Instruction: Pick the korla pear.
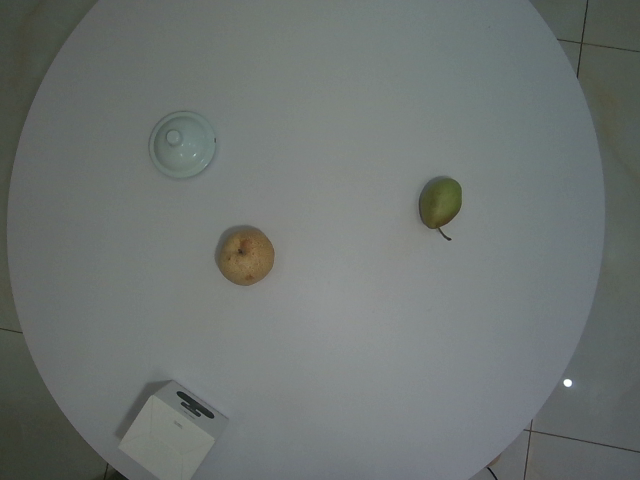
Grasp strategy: vertical